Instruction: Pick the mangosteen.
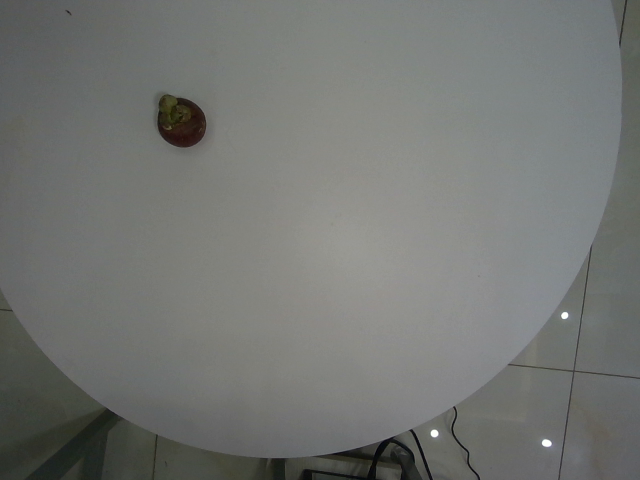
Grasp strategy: vertical